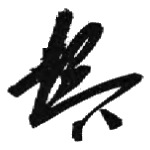
Signature of: katō tomosaburō